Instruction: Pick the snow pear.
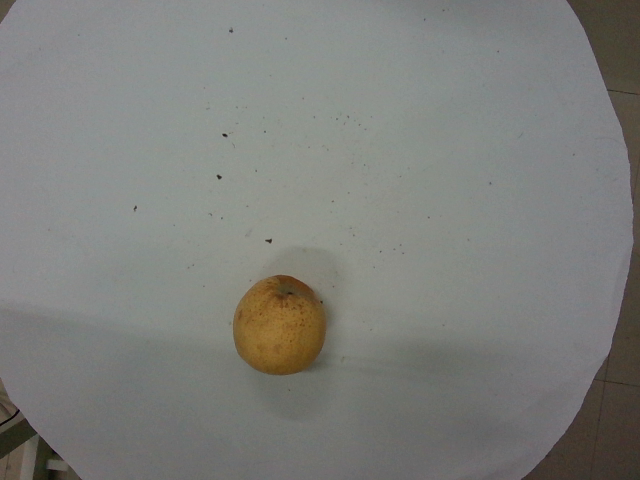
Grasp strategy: vertical